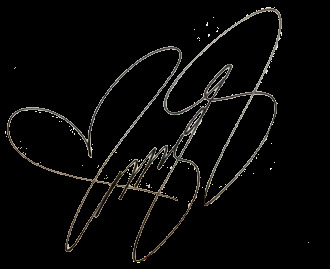
Signature of: park min young